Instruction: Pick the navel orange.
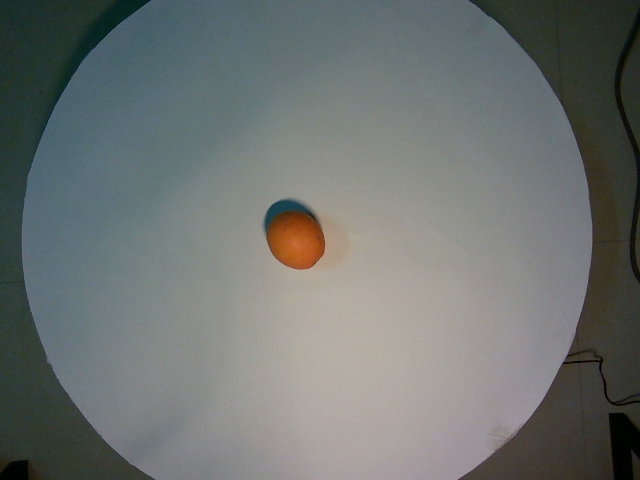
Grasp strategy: vertical